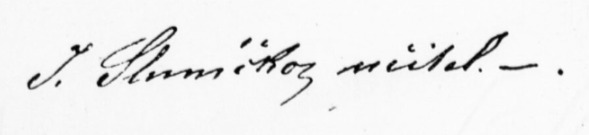
Signature of: jan sluníčko